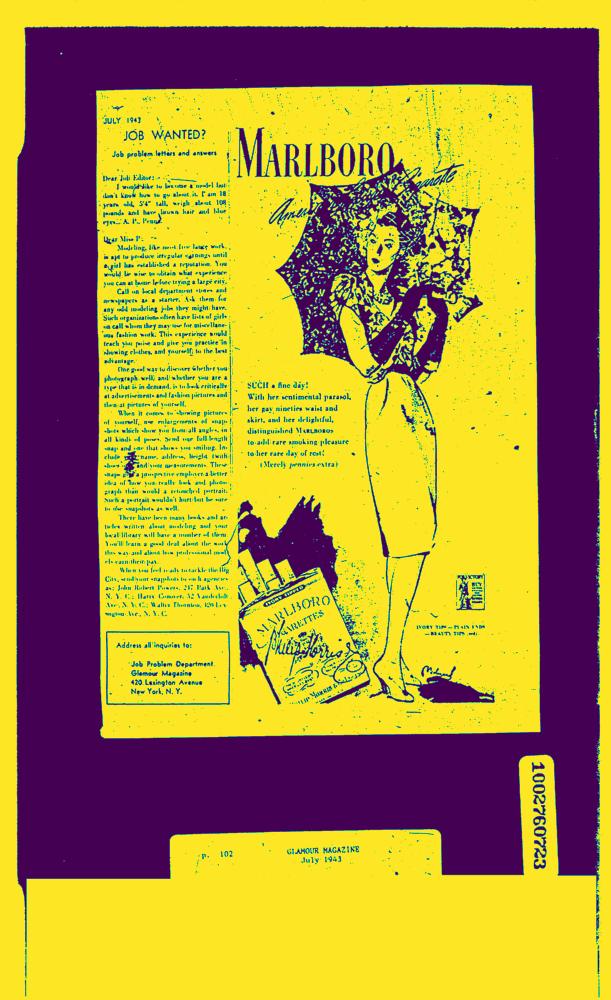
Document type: AD